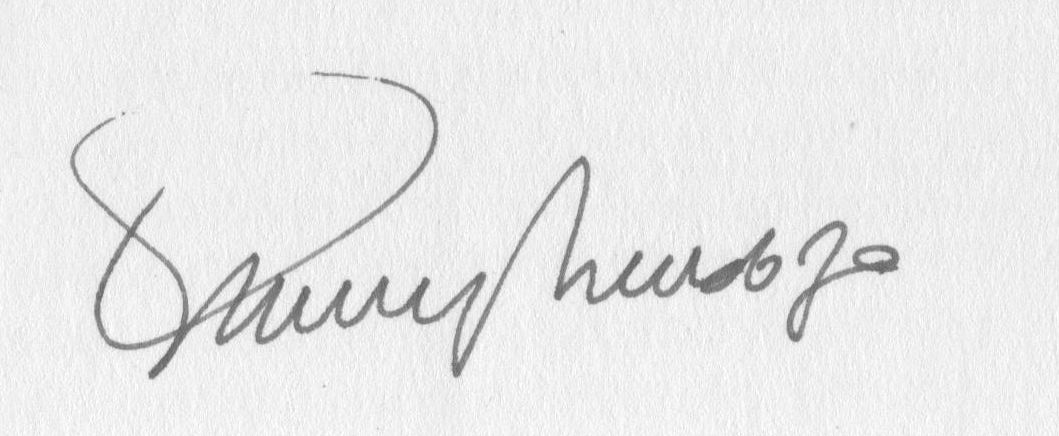
Signature of: eduardo mendoza garriga